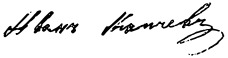
Signature of: ivan kapchev